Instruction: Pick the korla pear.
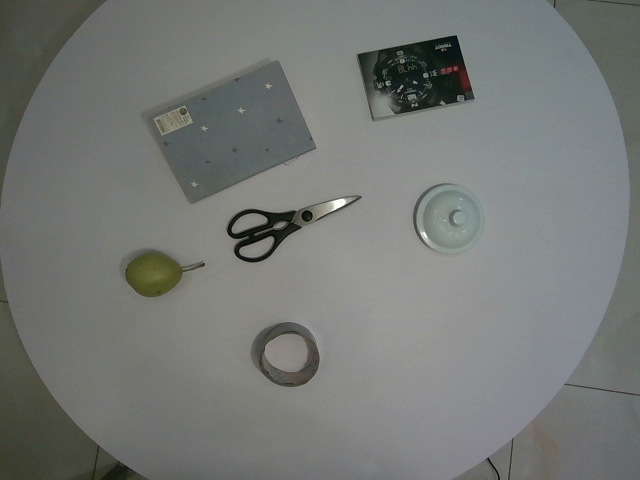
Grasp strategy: vertical